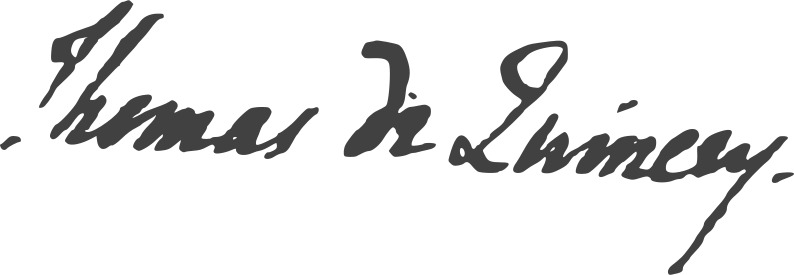
Signature of: thomas de quincey